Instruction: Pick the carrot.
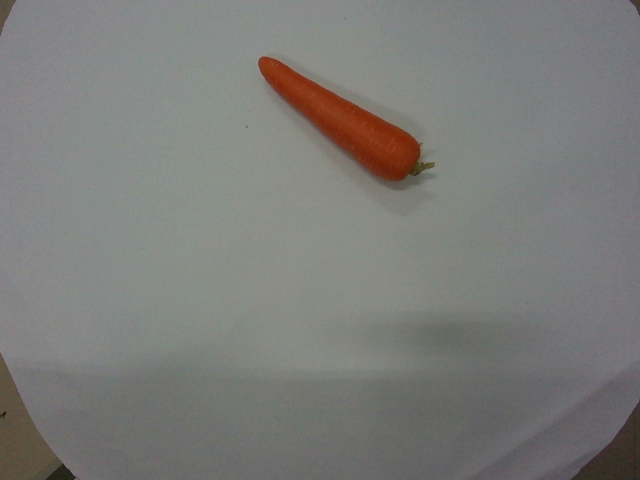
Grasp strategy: vertical